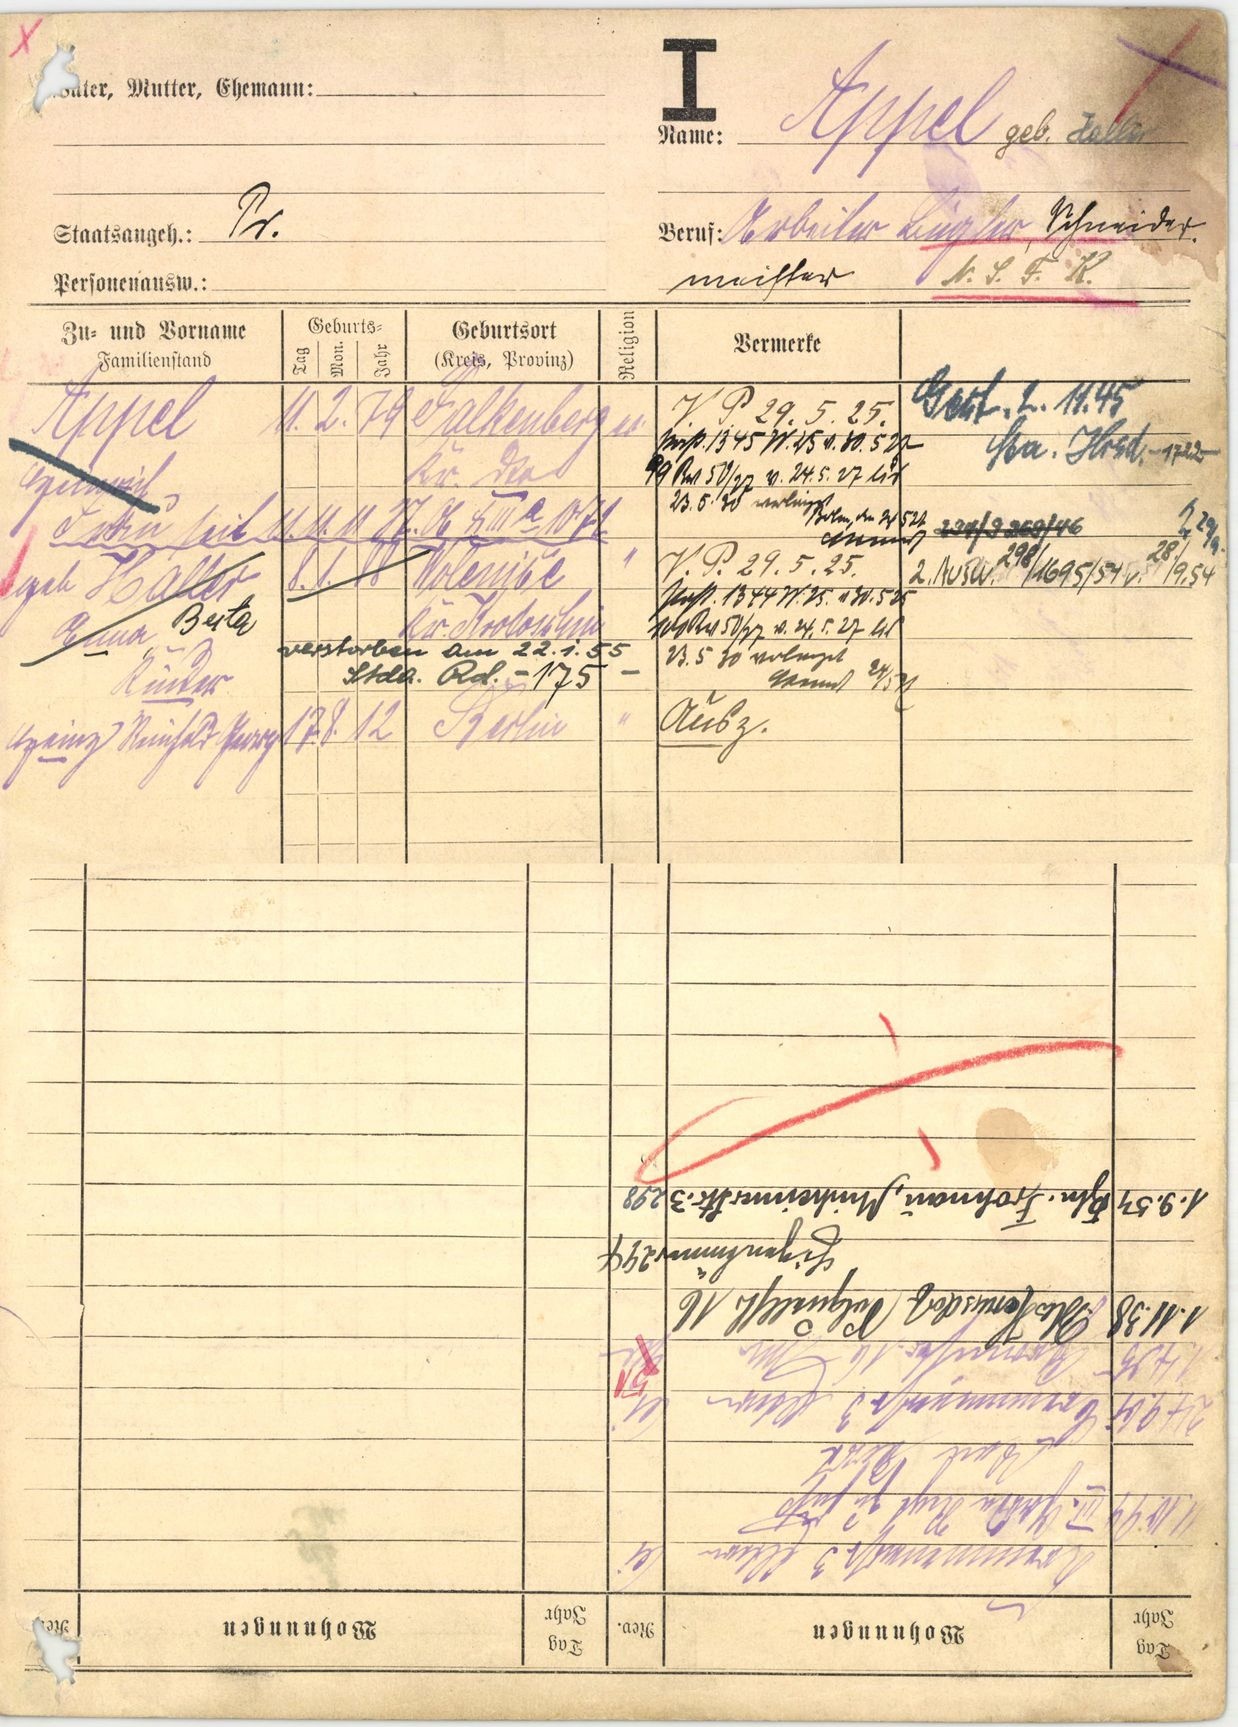
Appel geb. Haller